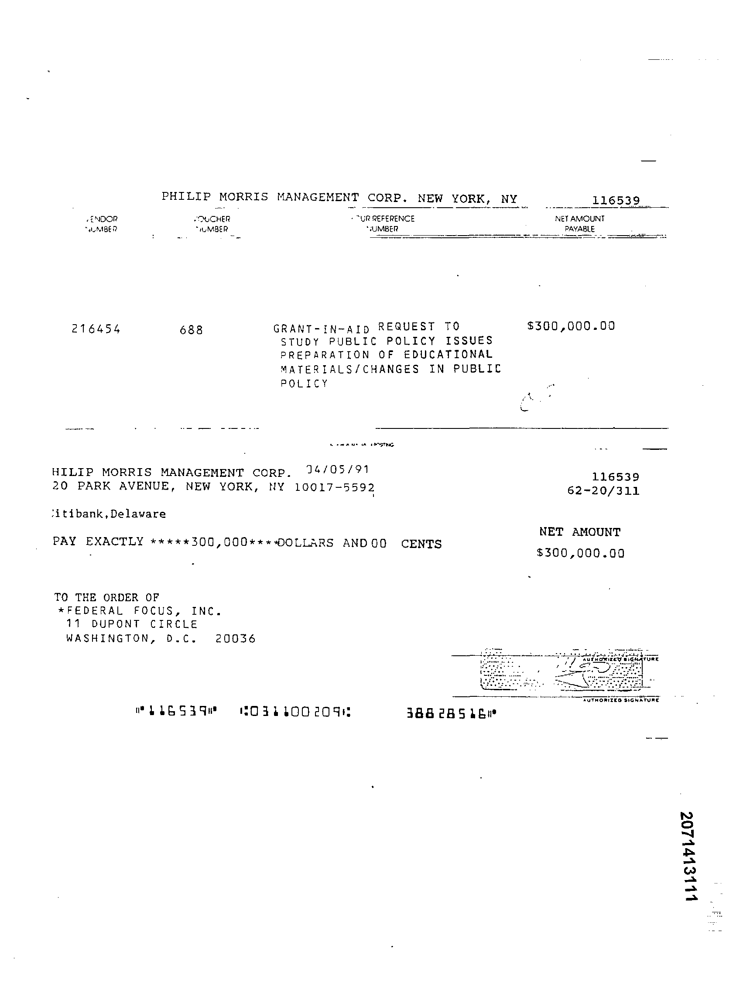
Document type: Invoice